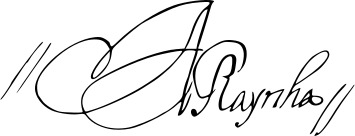
Signature of: maria anna of austria